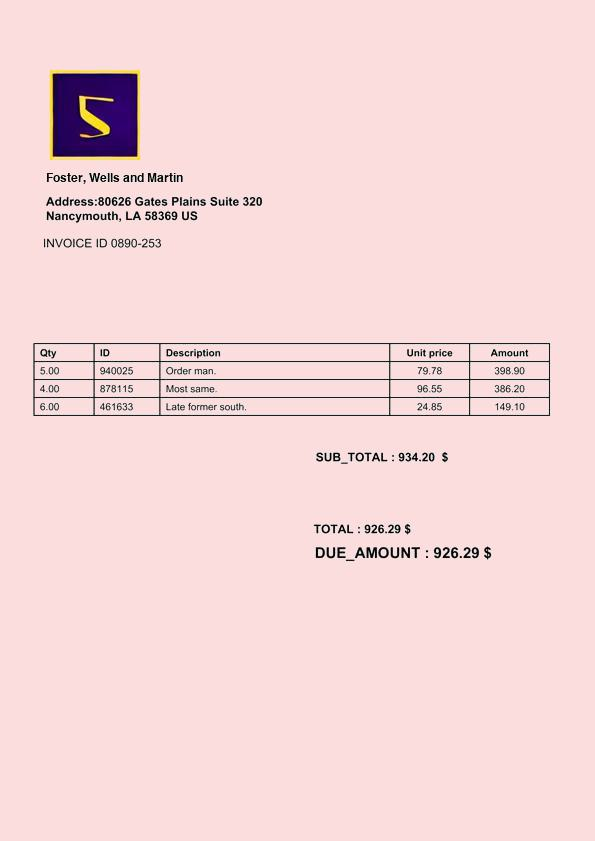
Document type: Invoice